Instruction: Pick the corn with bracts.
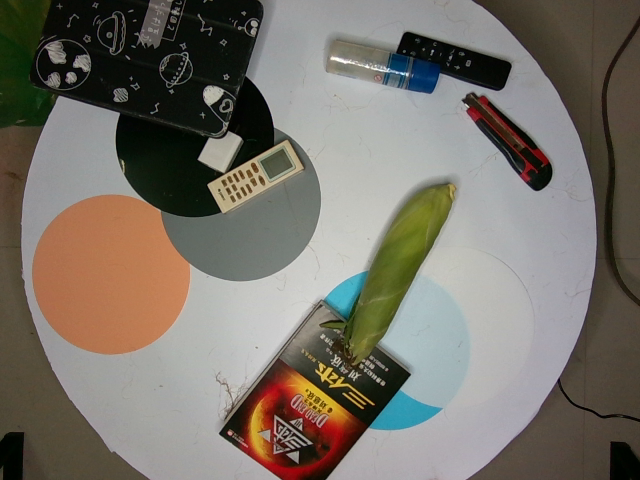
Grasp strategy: vertical